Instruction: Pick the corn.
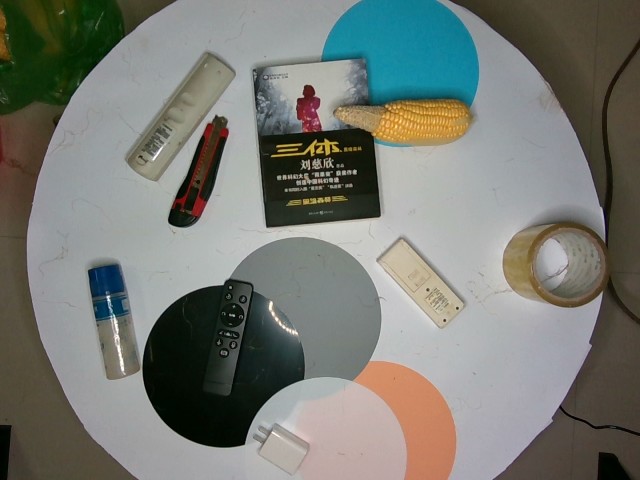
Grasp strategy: vertical